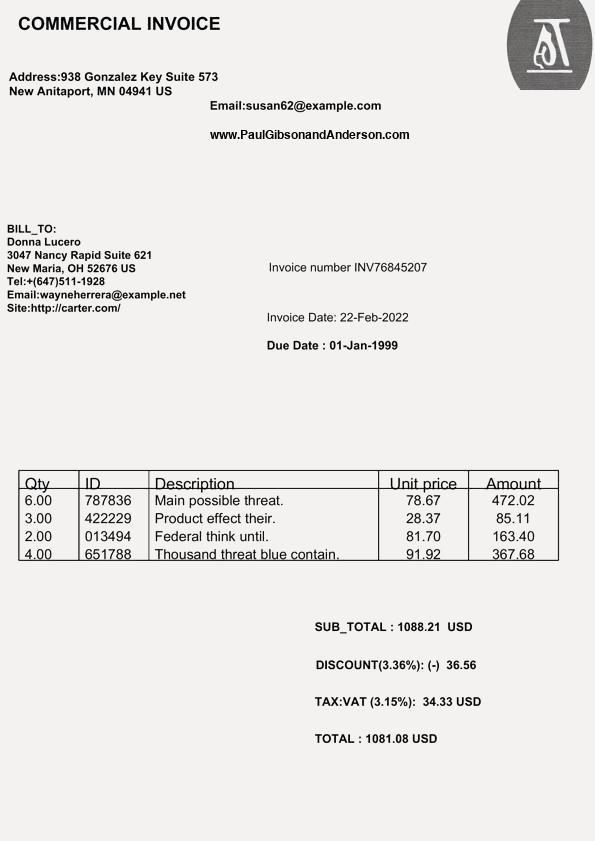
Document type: Invoice